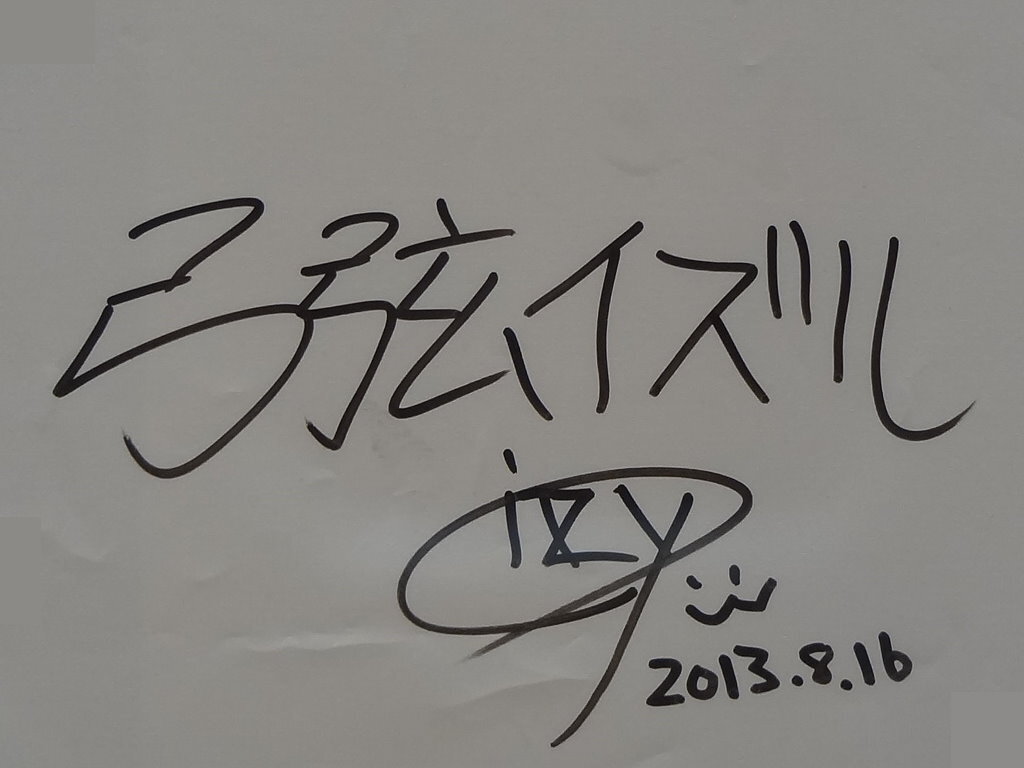
Signature of: izuru yumizuru